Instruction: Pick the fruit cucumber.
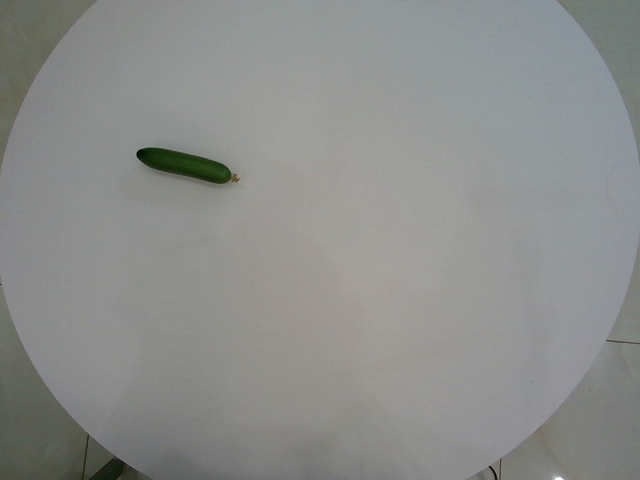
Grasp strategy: vertical